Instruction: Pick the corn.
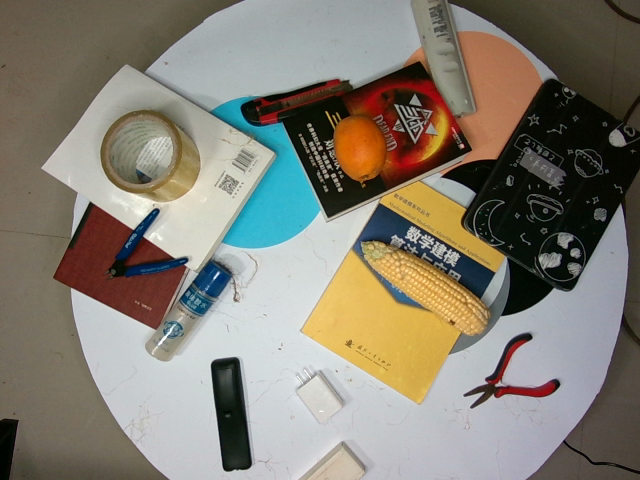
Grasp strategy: vertical